Question: How is the history relevant to the case?
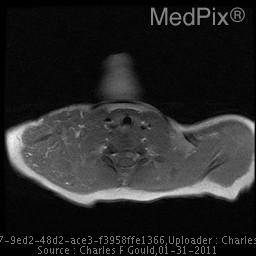
Answer: The patient's history of 15 month old baby girl with enlarging right supraclavicular / shoulder mass. is key in understanding the case.